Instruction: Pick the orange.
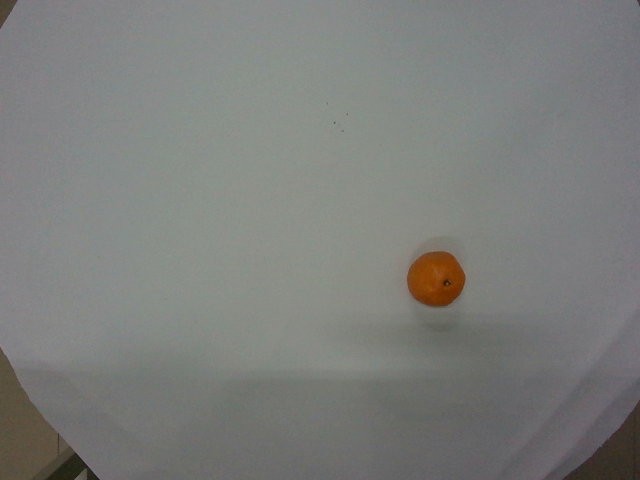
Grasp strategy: vertical